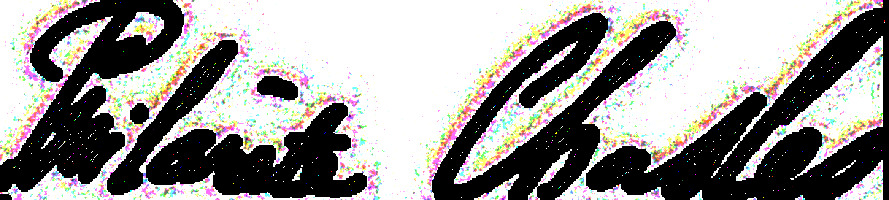
Signature of: philarète chasles